Question: What is the main concern?
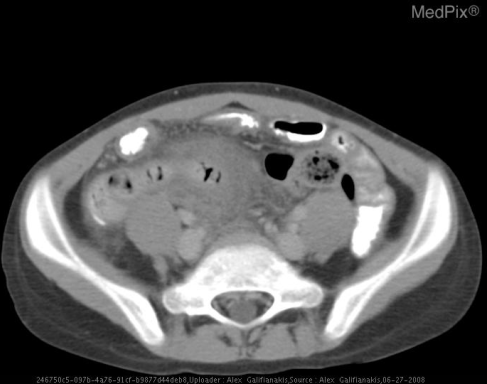
Answer: The findings suggest Ultrasound demonstrates a dilated, blind-ended tubular structure with surrounding fluid.
CT confirms a massively dilated appendix with surrounding inflammatory changes.. CT confirms dilated edematous appendix with surrounding inflammatory fat stranding consistent with appendicitis.. The patient might have a history of 10 y.o. girl with known cystic fibrosis presents with acute onset of right lower quadrant pain, fever, and leukocytosis..